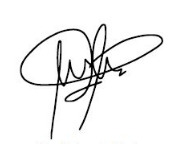
Signature of: micaela melgar